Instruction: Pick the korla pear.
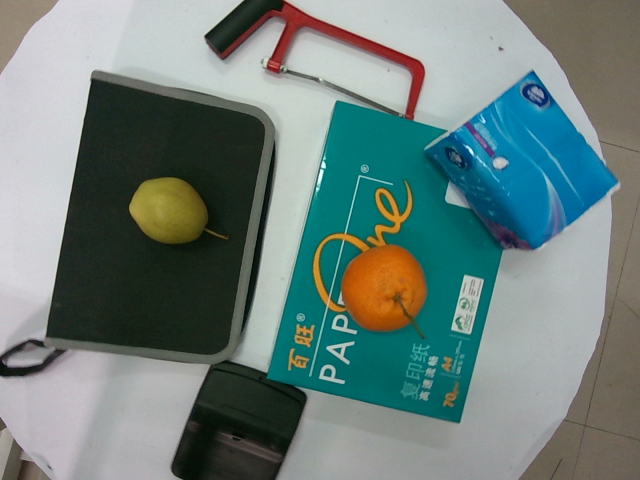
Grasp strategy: vertical